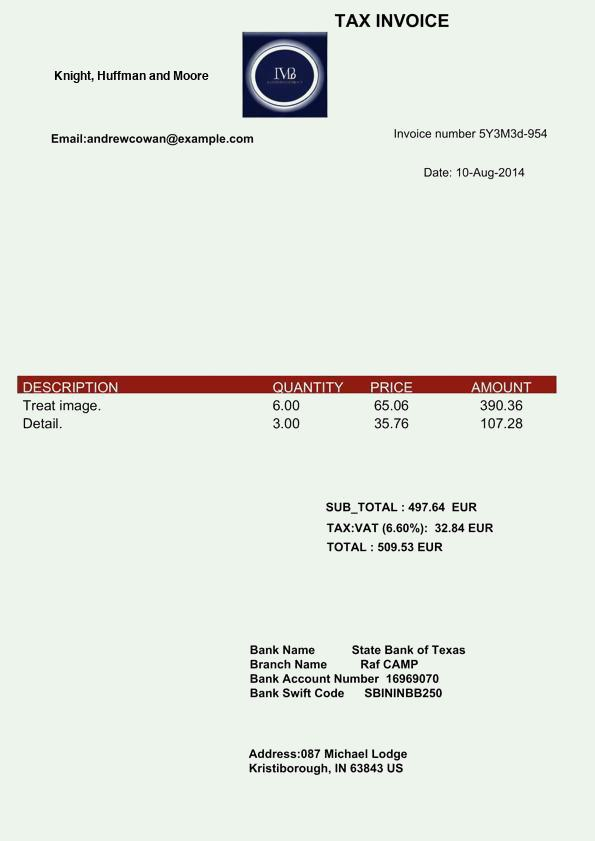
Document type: Invoice